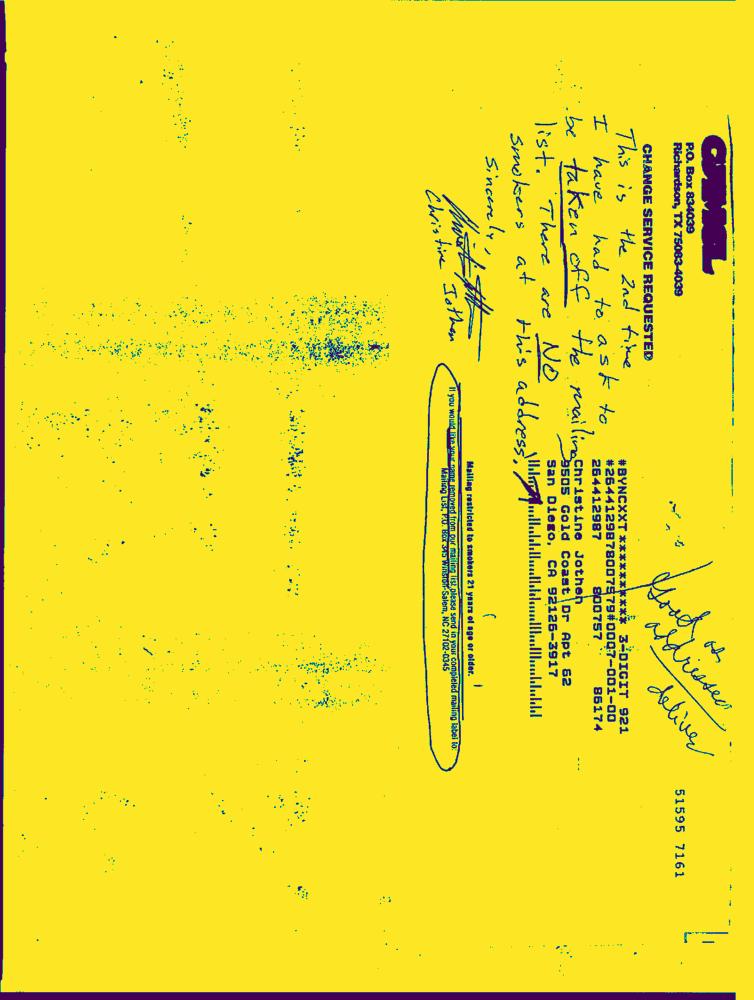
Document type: Hand-Written